Question: What is the suspected problem?
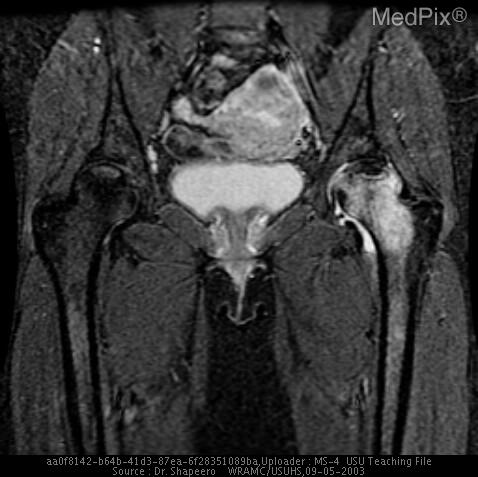
Answer: The findings suggest 1. AP and lateral radiographs show a C-shaped area of sclerosis
2. T1W coronal MR image - shows focal area of low signal intensity in the R femoral head consistent with edema; also shows focal area of high signal intensity in the L femoral head surrounded by low signal intensity margin consistent with central fat and peripheral circumferential edema of the head and extension of the edema to the meta-diaphysis; additionally, there is evidence of a focal depression of the L femoral head and irregular L femoral epiphysis.
3. FSE T2W with fat-sat coronal MR image – shows high signal intensity of edema in the R femoral head; also shows high signal intensity of edema surrounding the low signal intensity fat of the L femoral head with extension to the L femoral diaphysis 4. FSE proton density with fat-sat sagittal MR image - no collapse evident. Coronal STIR MR image of the hips shows high-signal-intensity edema in the right femoral head and low-signal-intensity fat in the left femoral head combined with foci of high-signal-intensity edema that extends into the left femoral metadiaphysis.. The patient might have a history of 27 y.o. woman presents with L hip/groin that is exacerbated by activity and gradually worsening over several months but more so over last 2 weeks; denies red/hot/swollen L hip, trauma, recent increases in activity level, pain worse at night, recent illness, fevers/ chills/night sweats, new sexual contacts, or vesicular rash. She has a history of SLE and corticosteroid use..